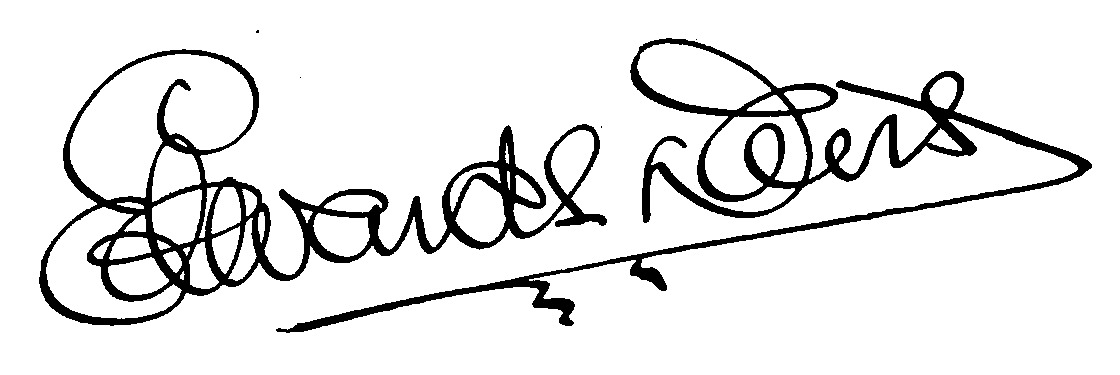
Signature of: edwards davis